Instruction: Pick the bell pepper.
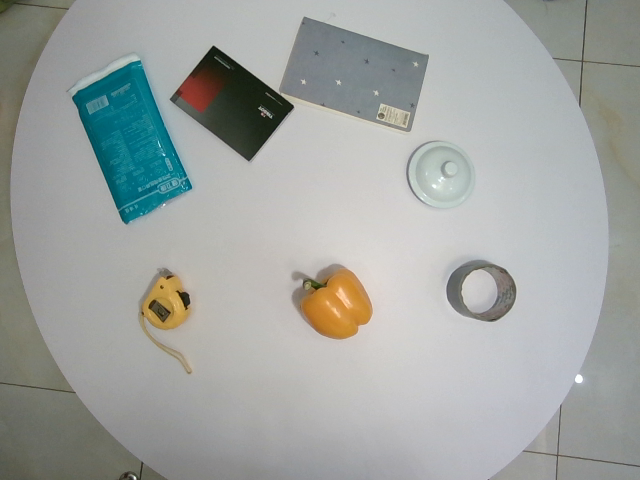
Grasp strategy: vertical